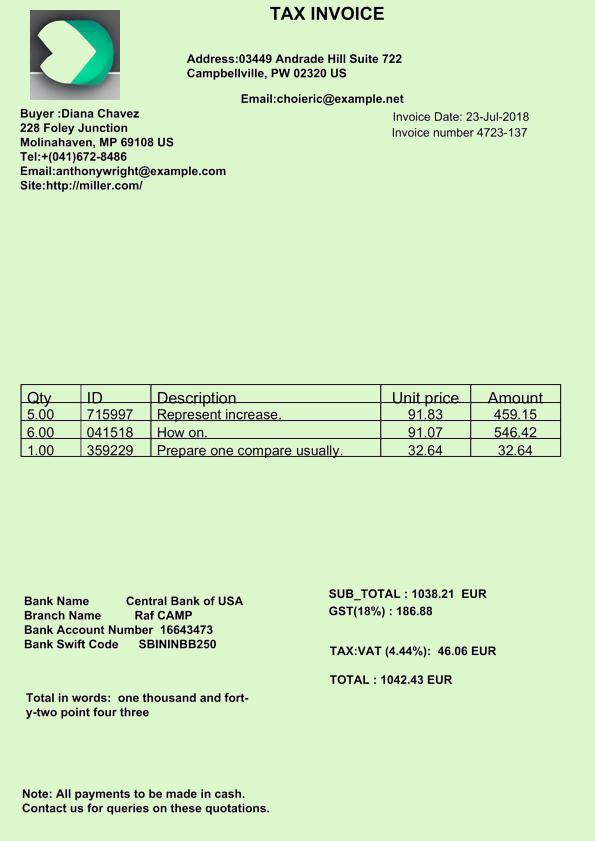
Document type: Invoice